Question: What is the mailing or notice date provided in the document?
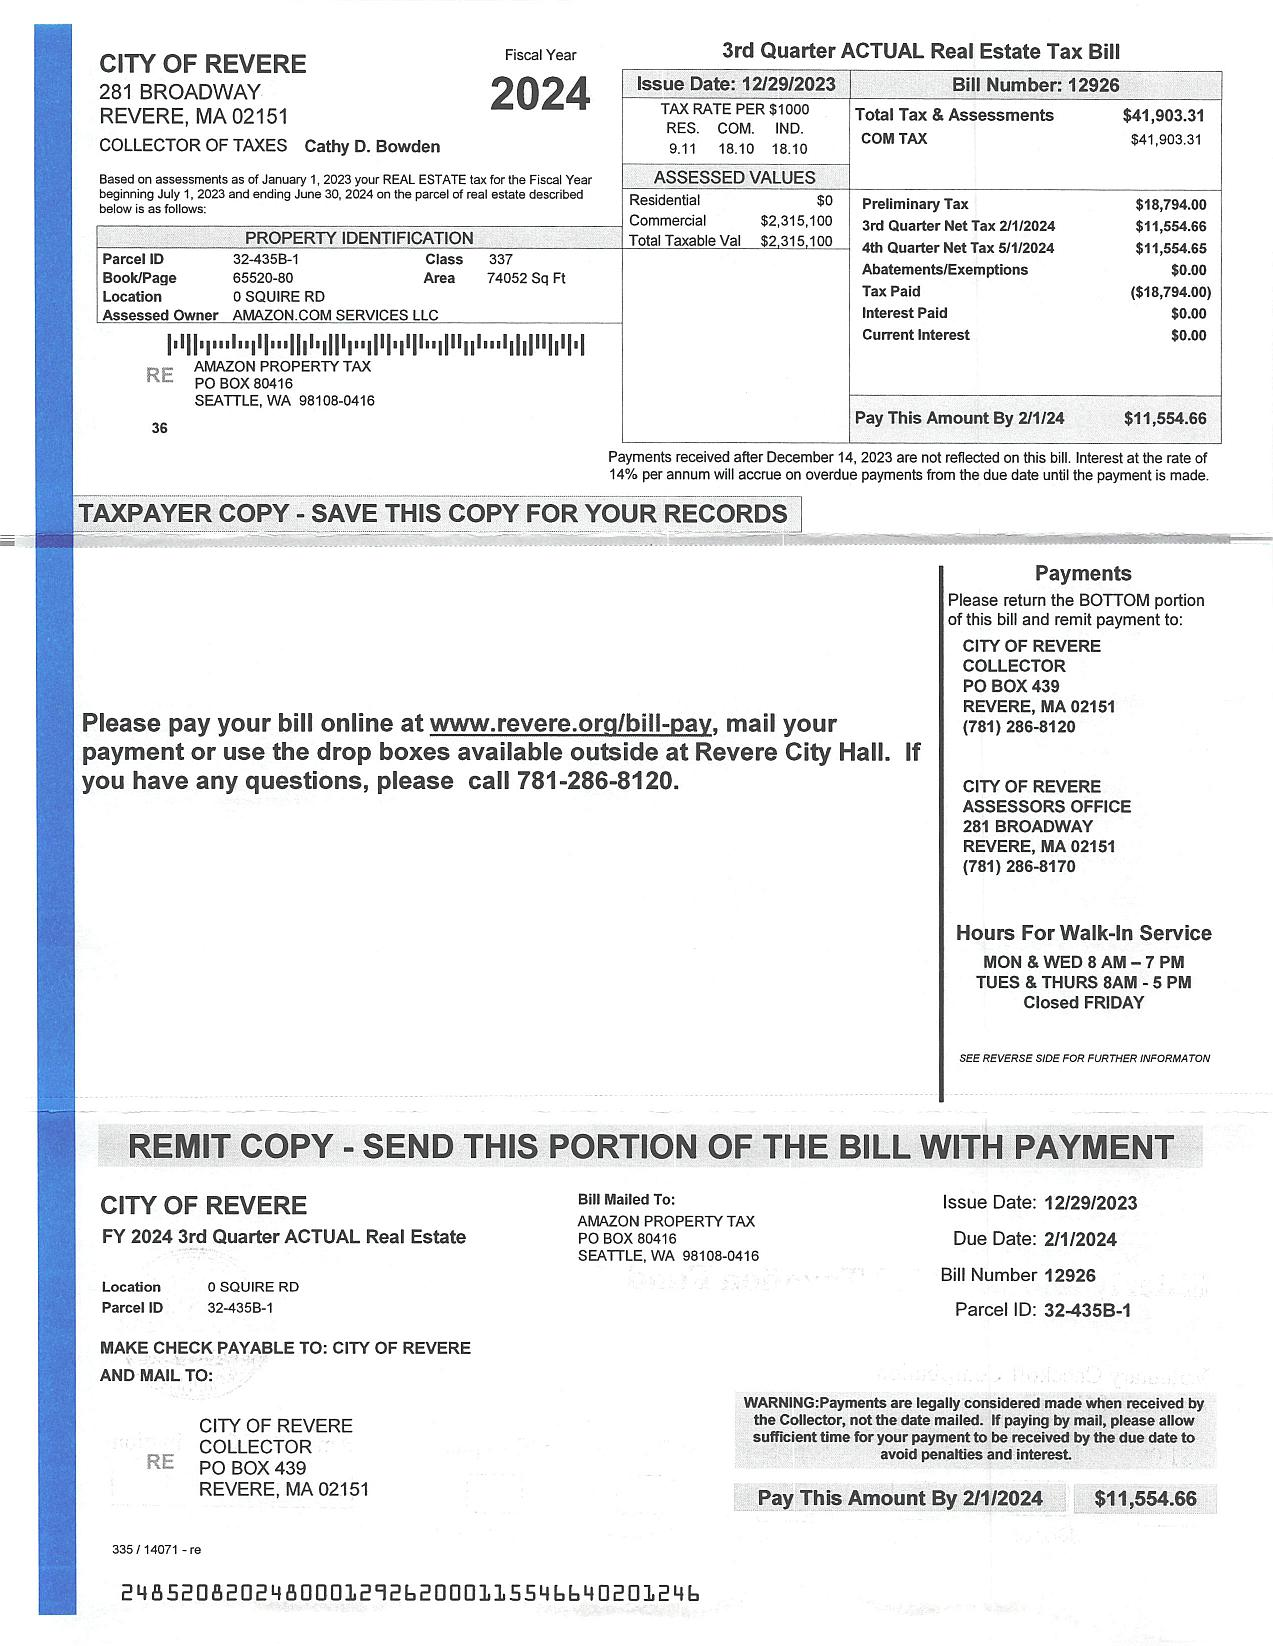
Answer: "12/29/23"